Question: What jurisdiction, city, or county is the document associated with?
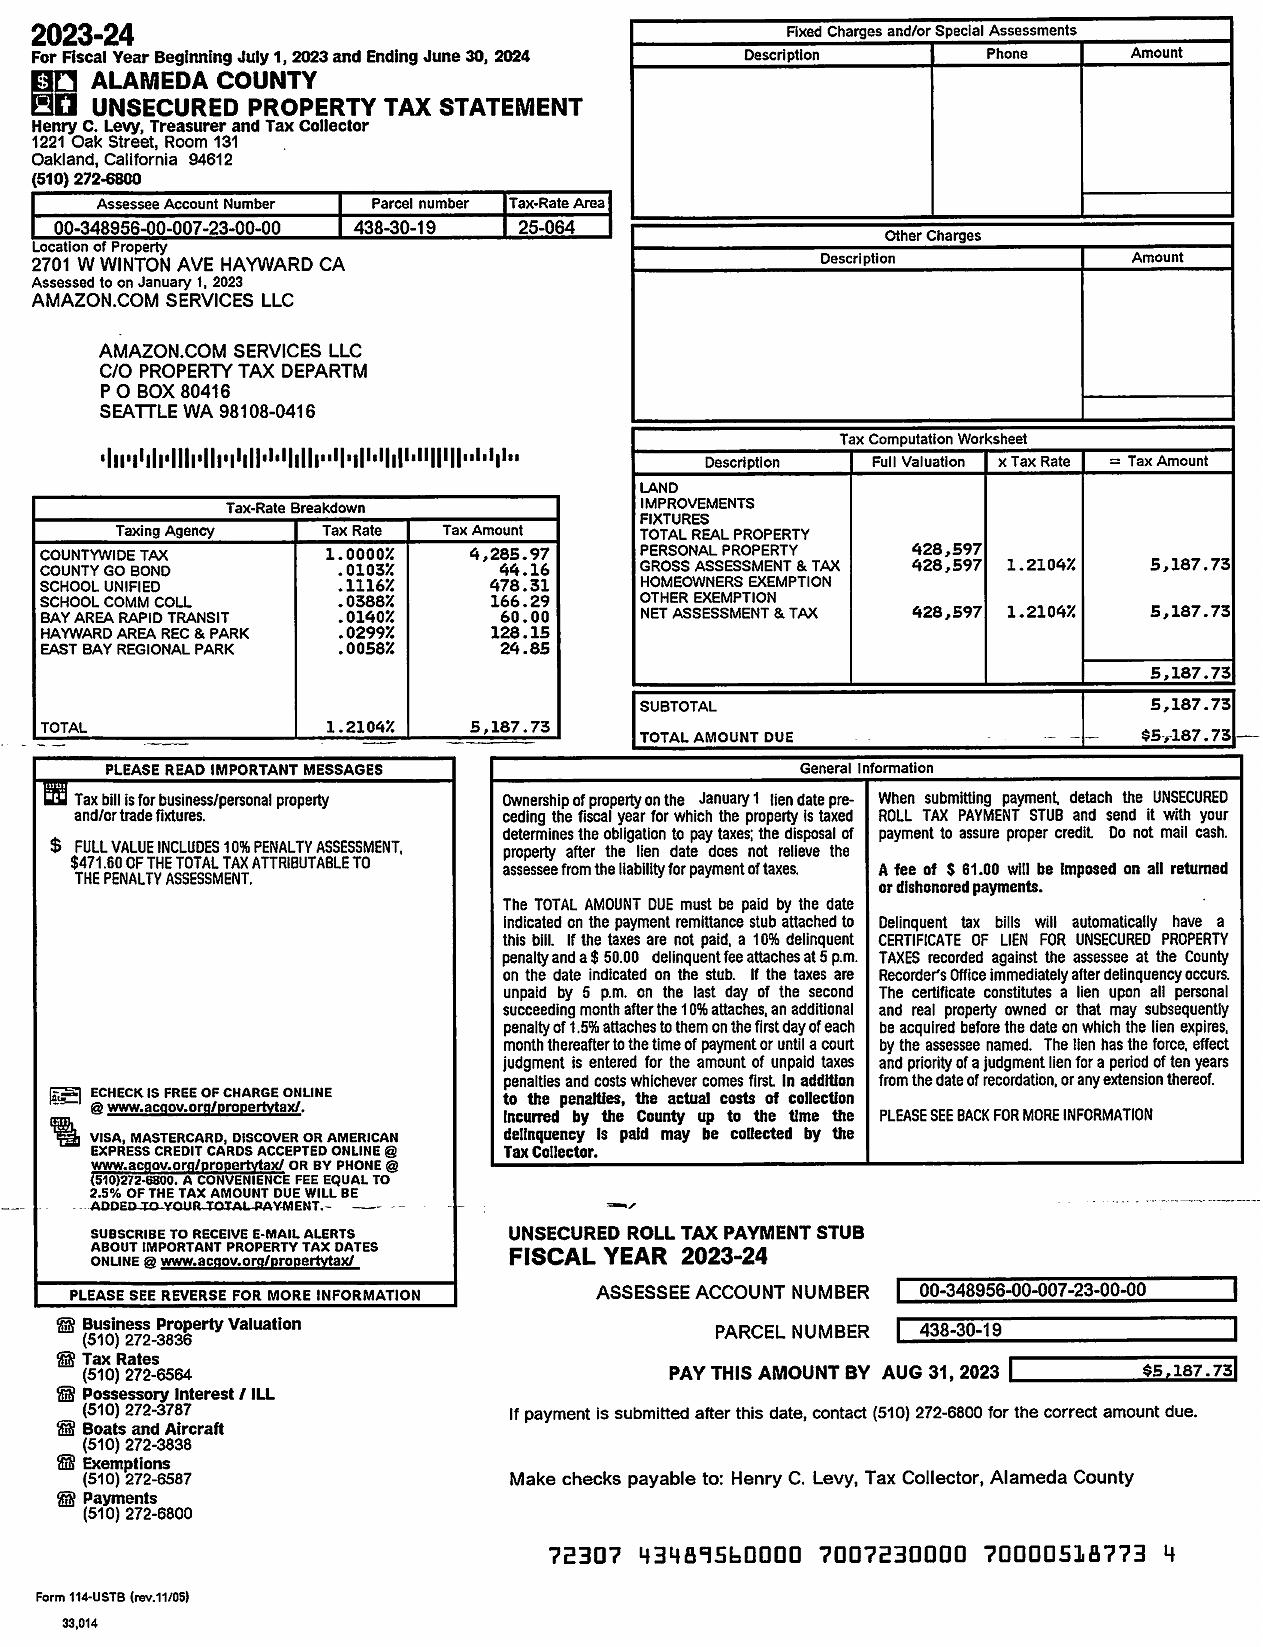
Answer: "Alameda County"